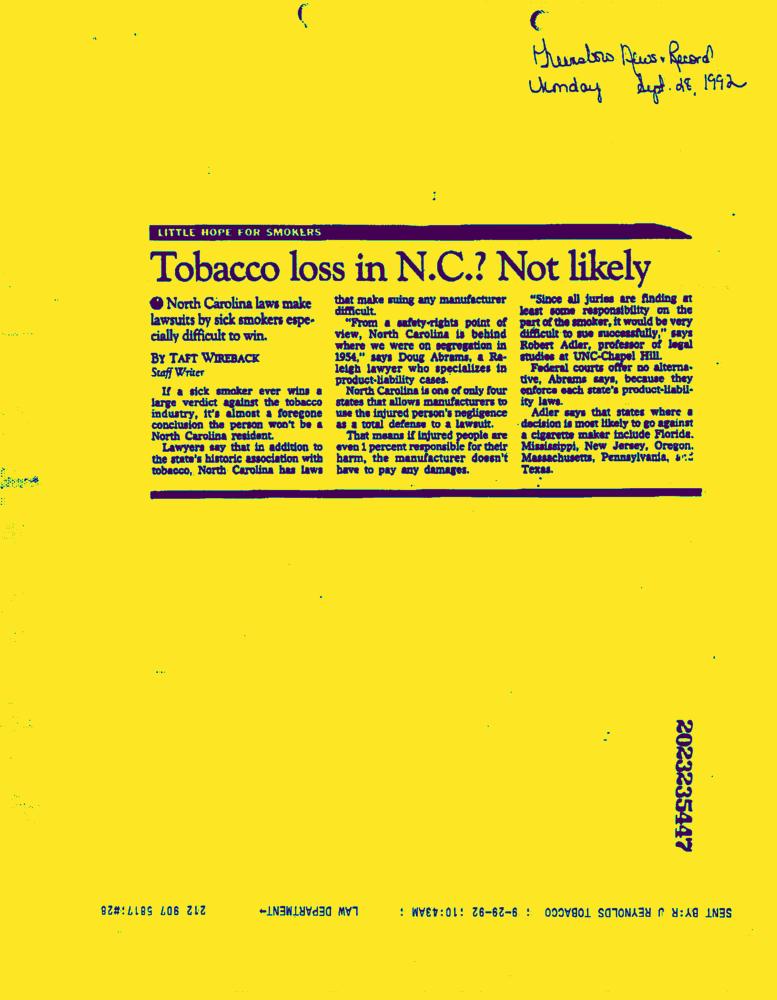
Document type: News-Article